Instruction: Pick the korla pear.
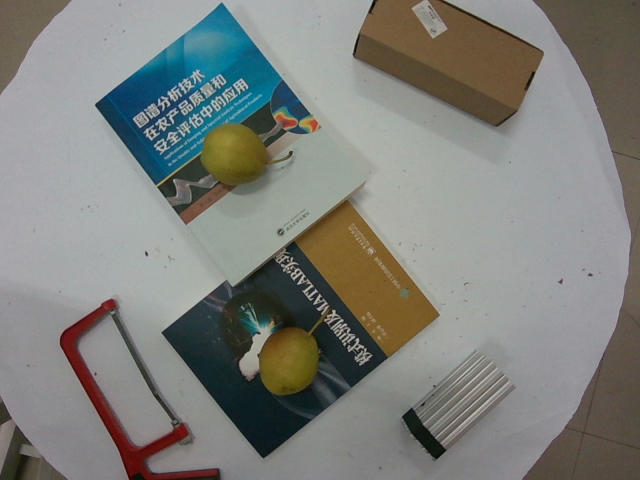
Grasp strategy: vertical